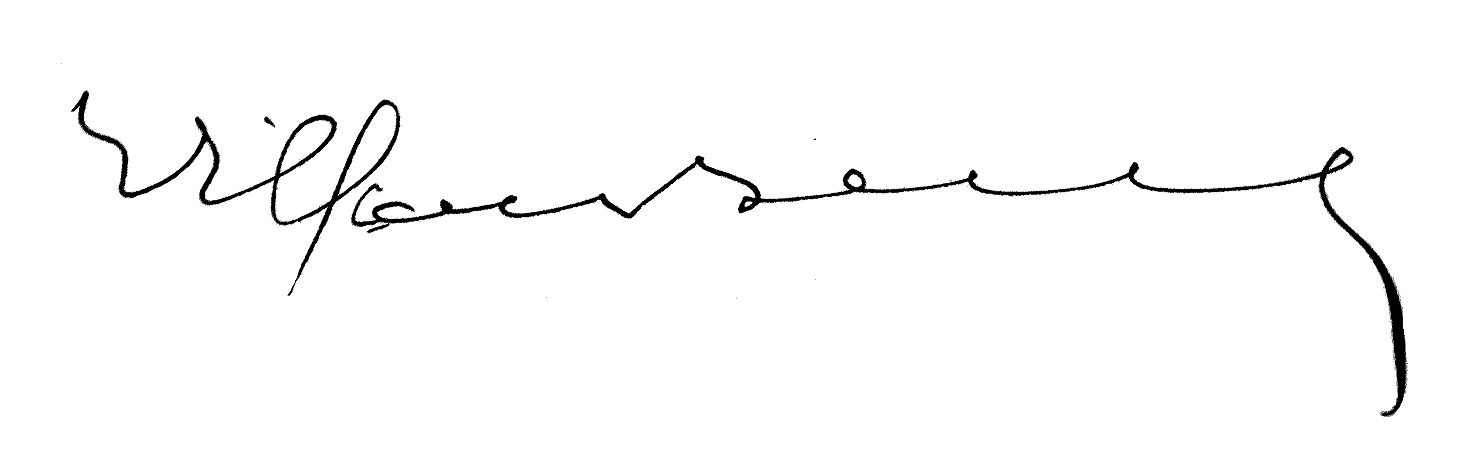
Signature of: william bertrand